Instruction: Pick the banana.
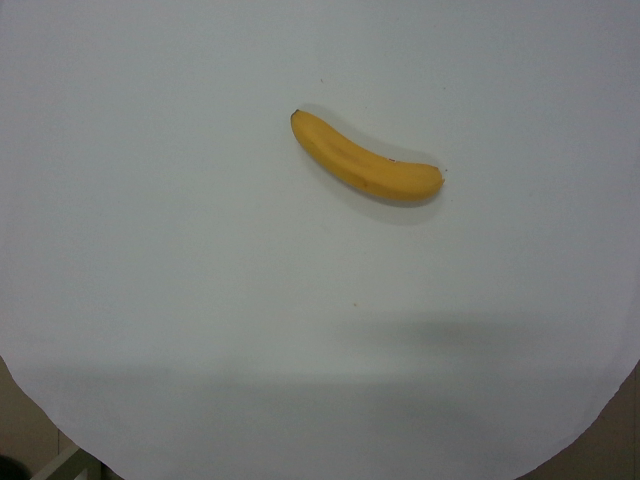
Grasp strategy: vertical